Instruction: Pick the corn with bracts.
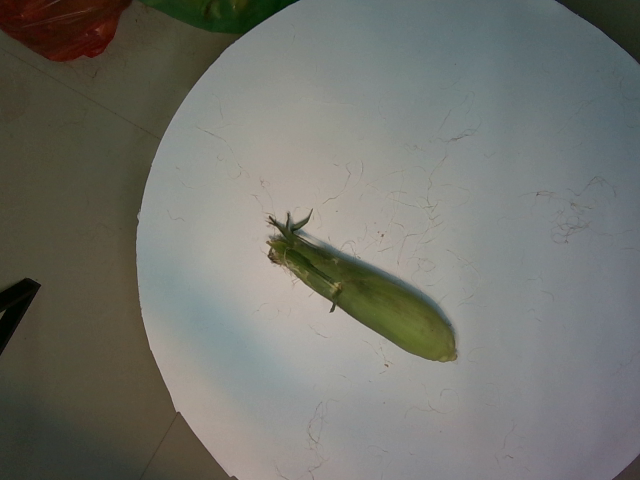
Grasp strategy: vertical